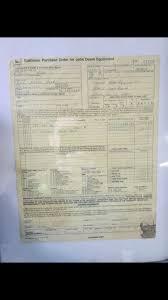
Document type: Invoice